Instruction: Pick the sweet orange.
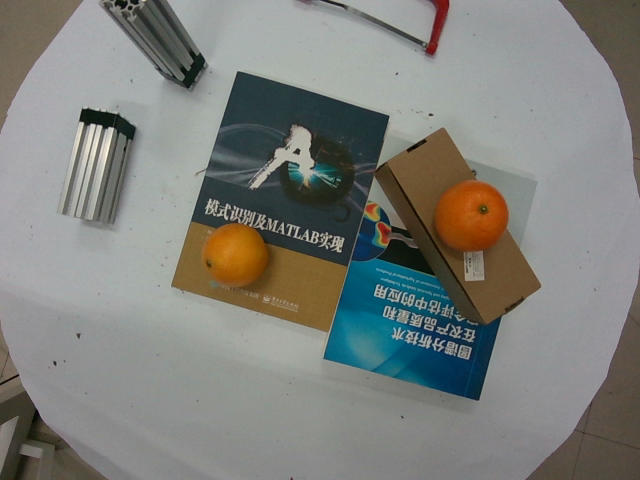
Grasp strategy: vertical